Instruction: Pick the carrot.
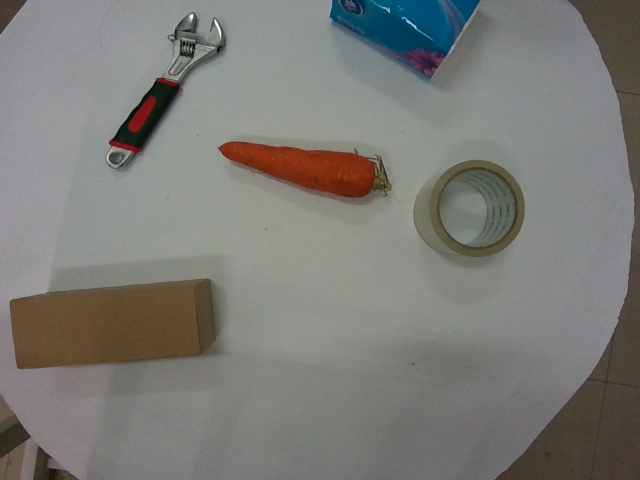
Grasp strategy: vertical